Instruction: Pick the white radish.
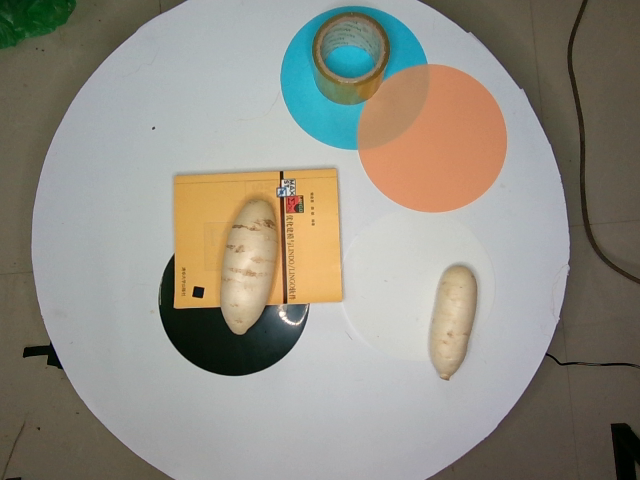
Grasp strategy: vertical